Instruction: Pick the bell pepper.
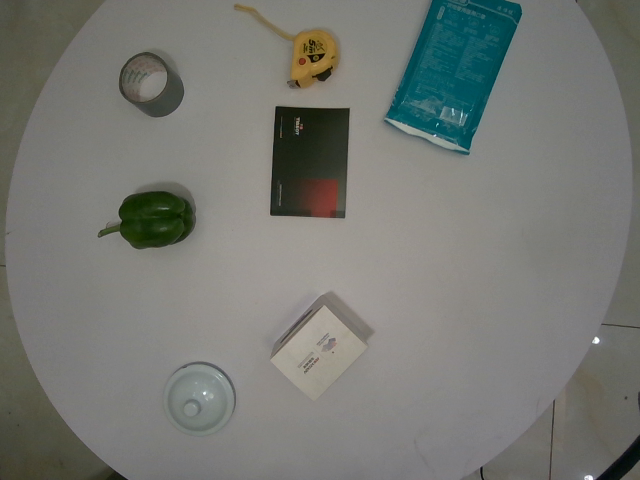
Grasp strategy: vertical